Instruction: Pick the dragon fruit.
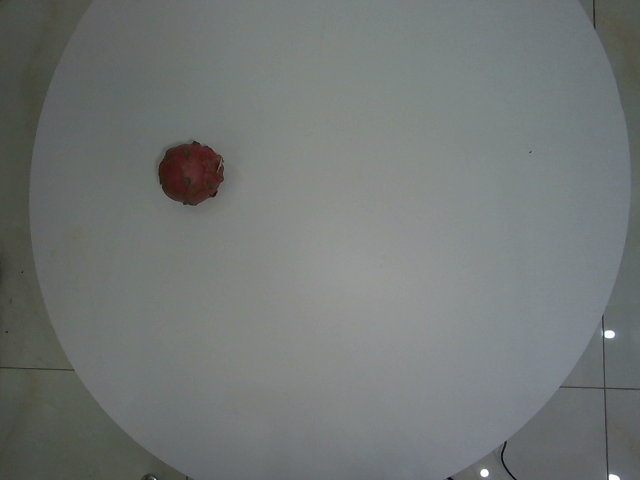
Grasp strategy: vertical